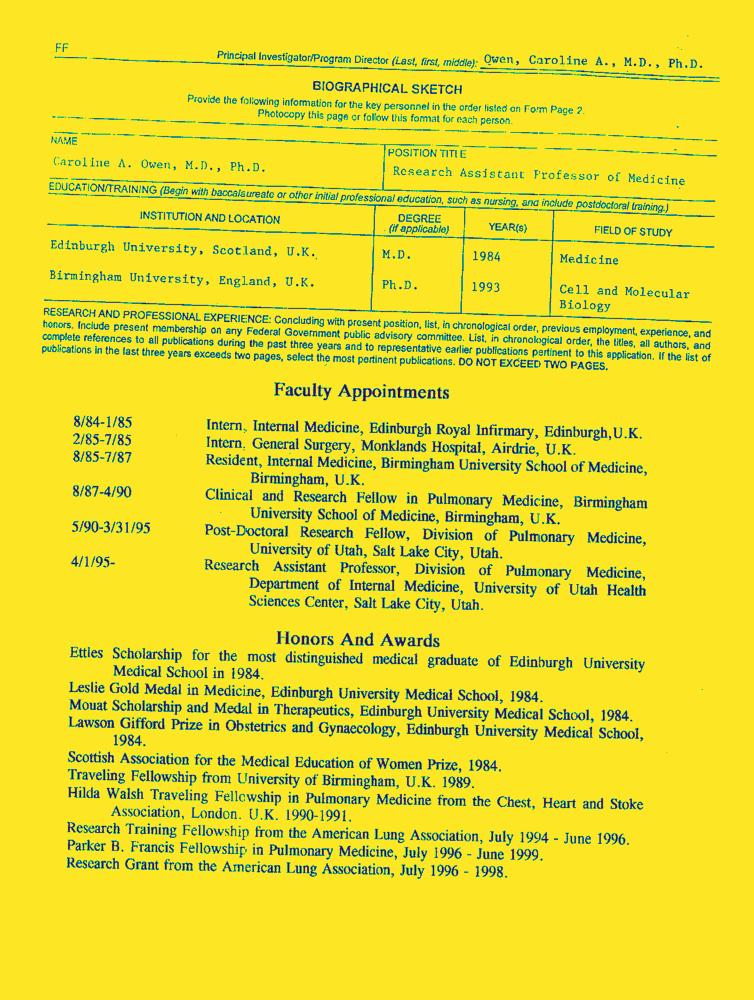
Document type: Resume-Doc